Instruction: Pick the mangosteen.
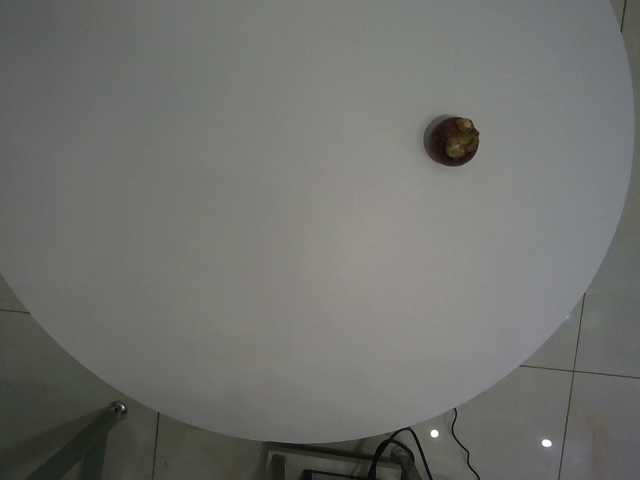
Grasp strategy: vertical